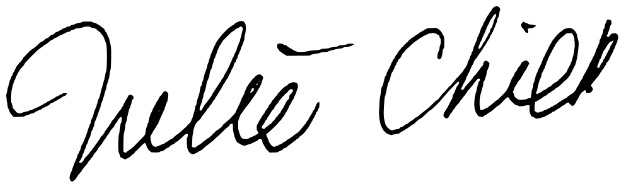
Signature of: julia child